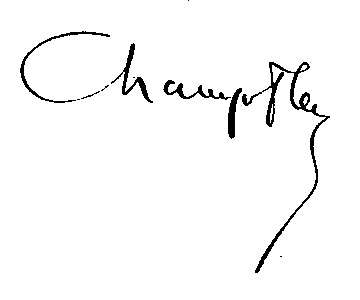
Signature of: champfleury